Question: What is the main concern?
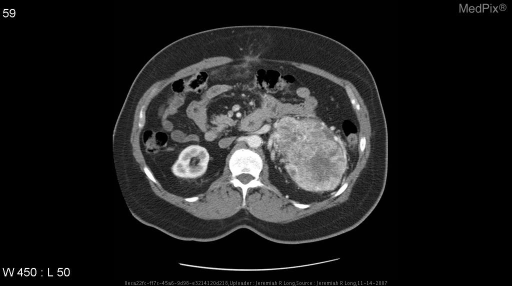
Answer: The findings suggest Axial CT images after intravenous contrast material administration demonstrate an aggressive enhancing heterogenous exophytic mass arising from the upper pole of the left kidney and extending into the left renal vein.  The inferior vena cava remains patent. A small ventral hernia is also noted.. Axial CT images after intravenous contrast material administration demonstrate an aggressive enhancing heterogenous exophytic mass arising from the upper pole of the left kidney and extending into the left renal vein.  The inferior vena cava remains patent. A small ventral hernia is also noted.. The patient might have a history of 72 year old female with gross hematuria.